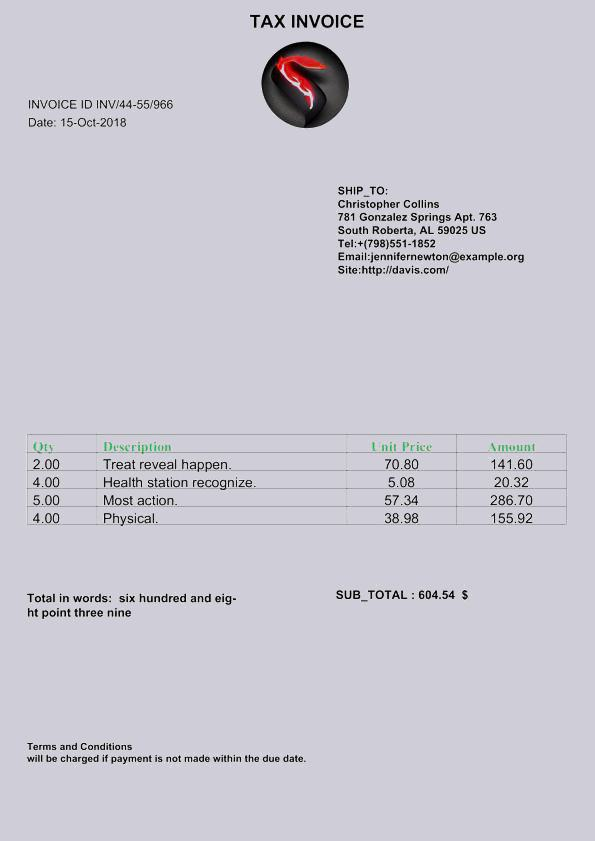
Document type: Invoice